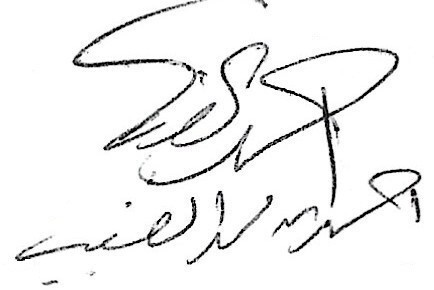
Signature of: aḥmad alḍubayb